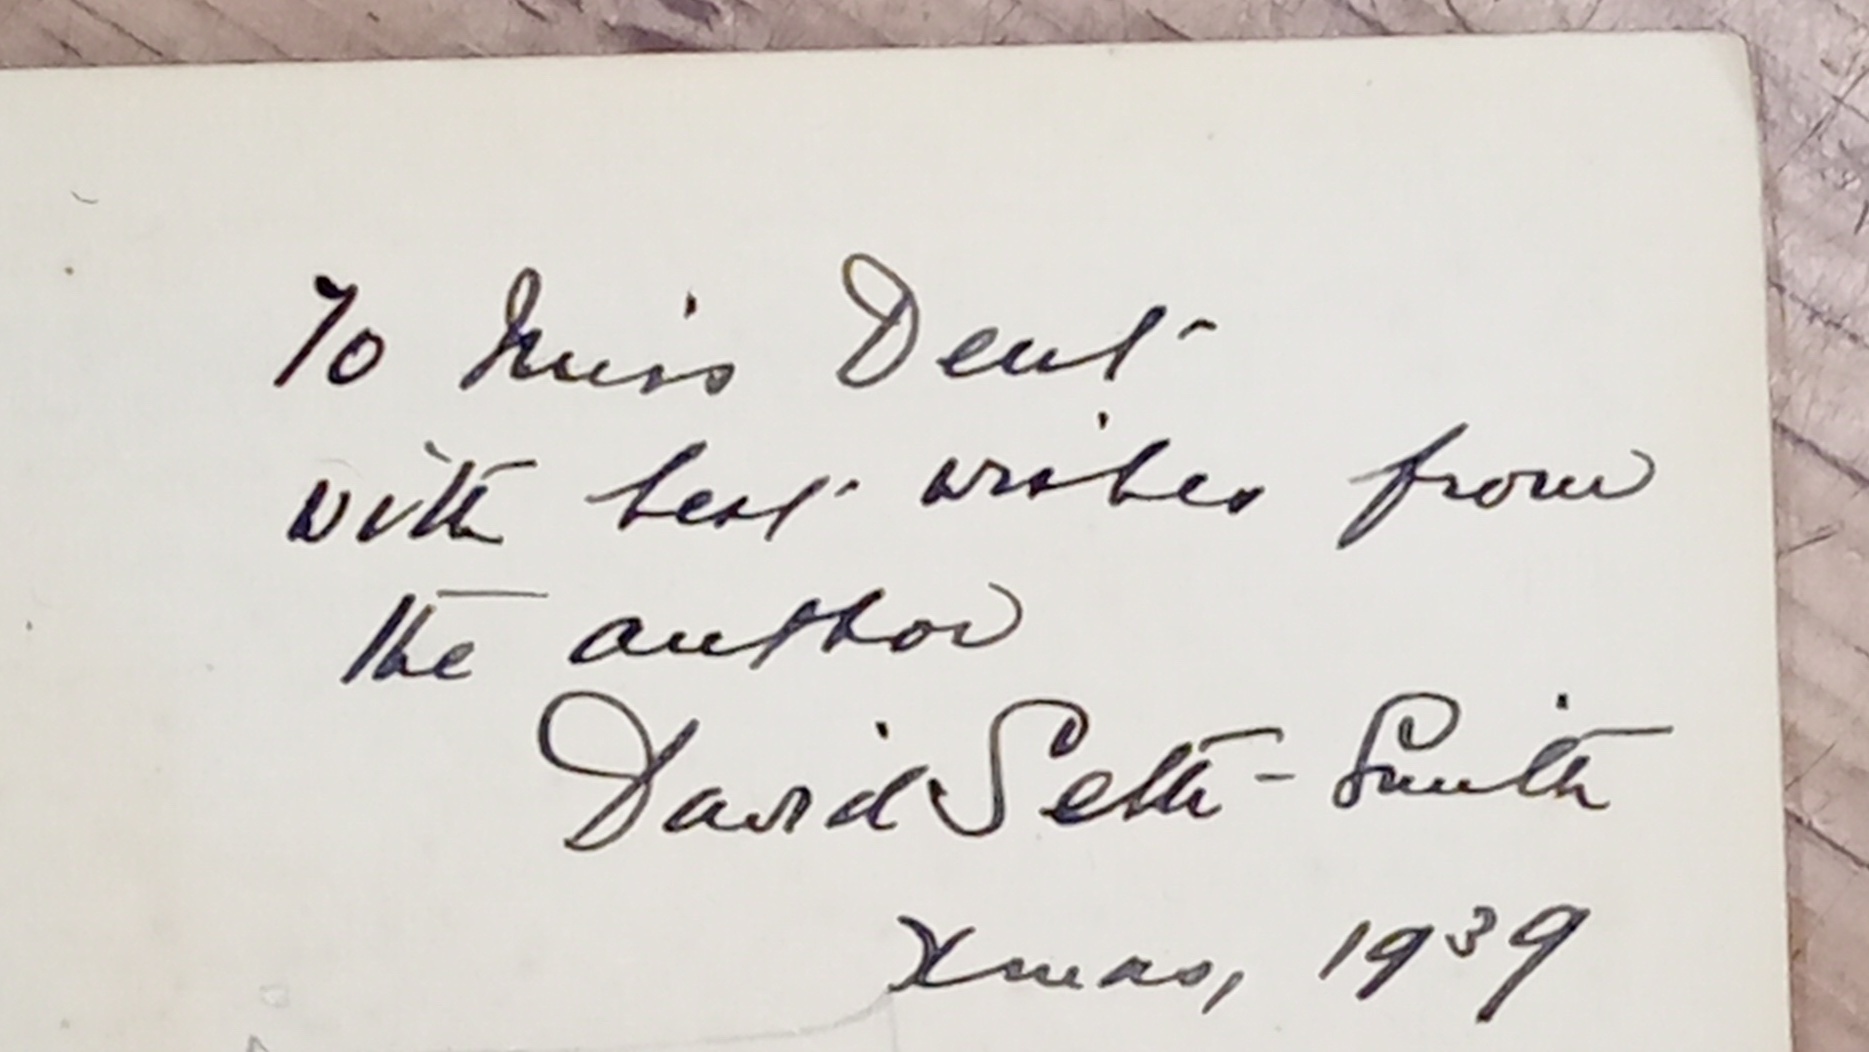
Signature of: david seth smith